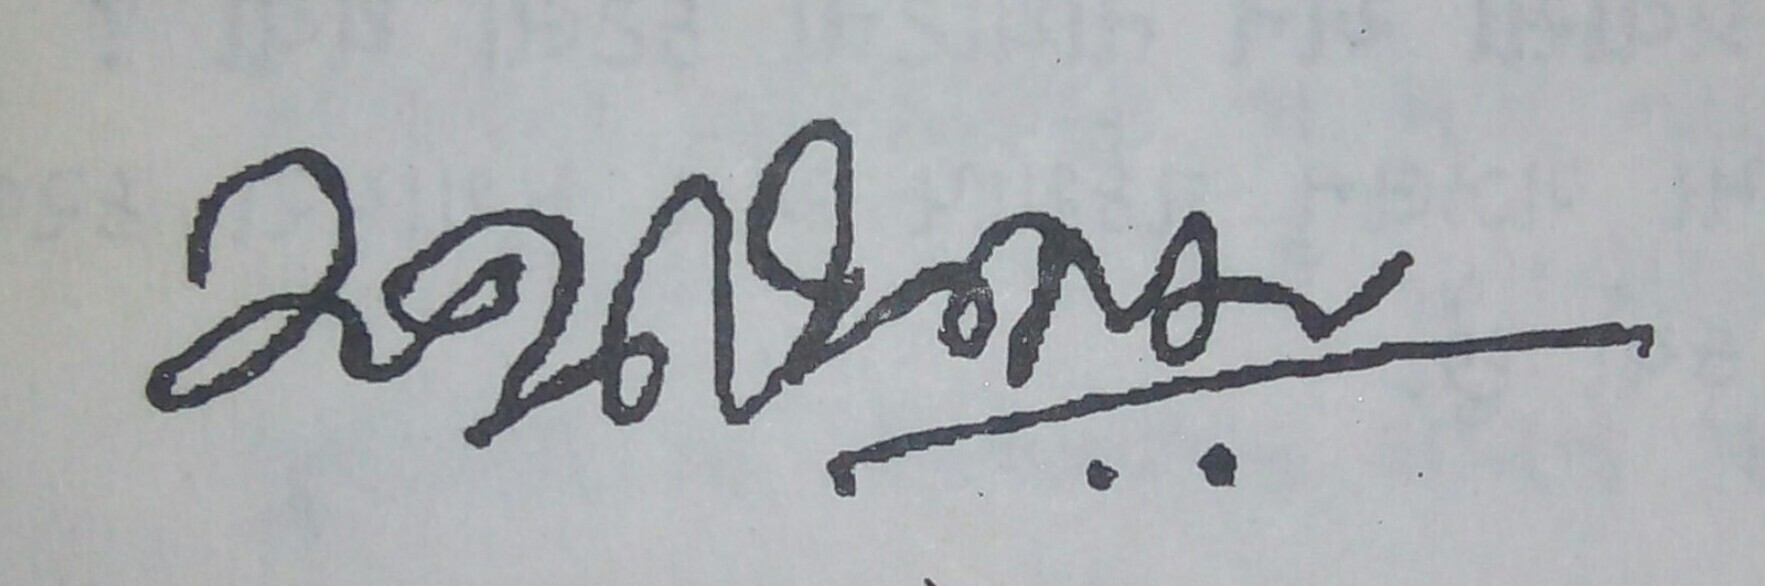
Signature of: rashid meer